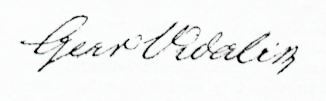
Signature of: geir vídalín